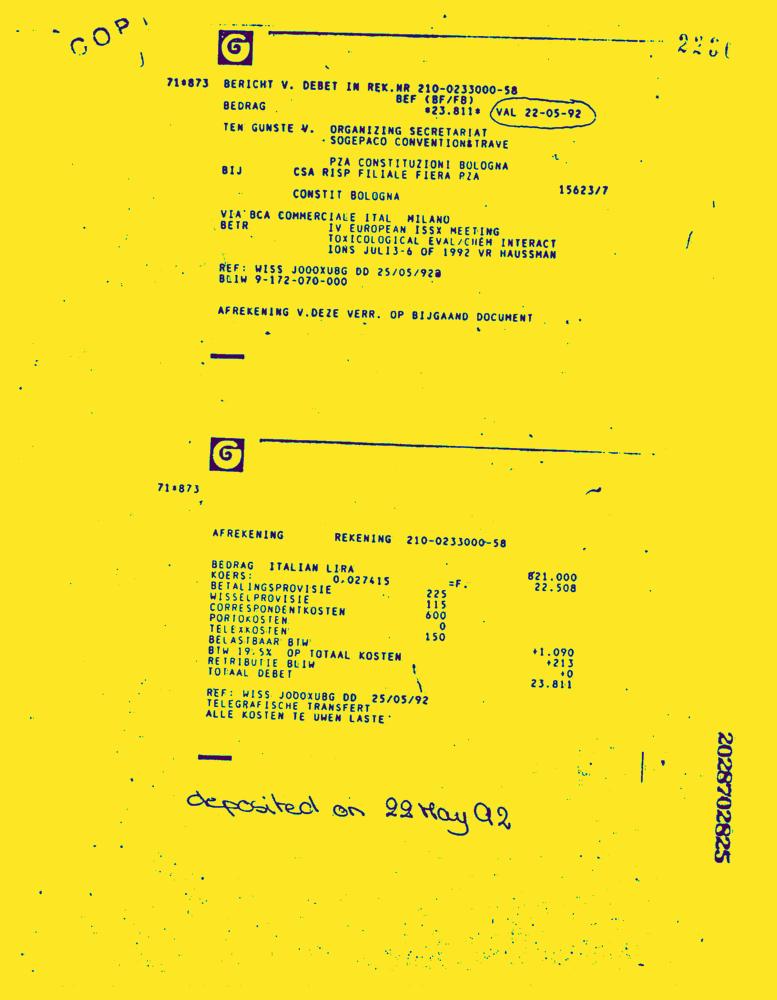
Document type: Invoice-Doc